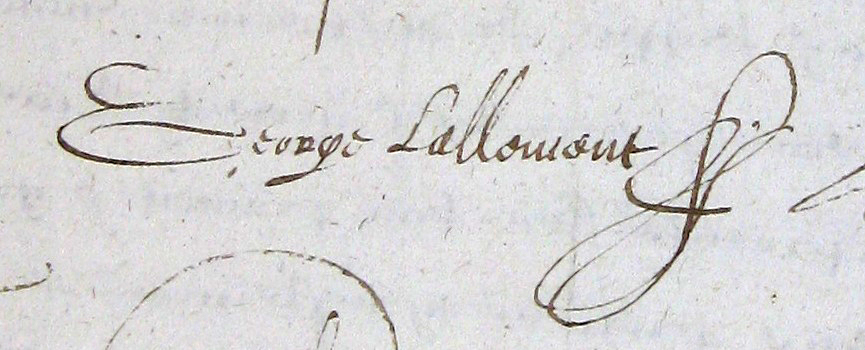
Signature of: georges lallemand